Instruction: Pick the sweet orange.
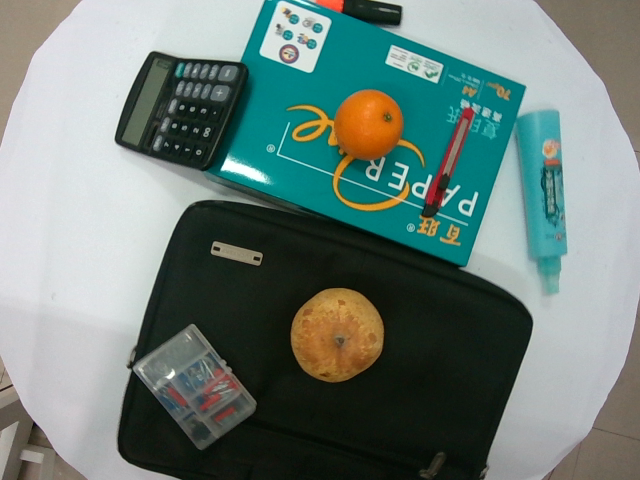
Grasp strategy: vertical